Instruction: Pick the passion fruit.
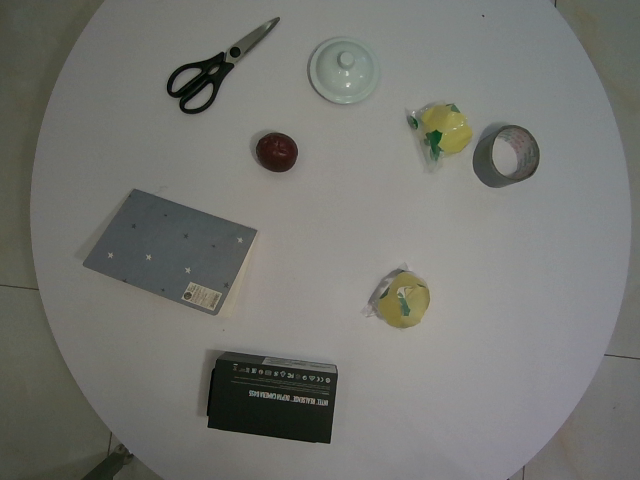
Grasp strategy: vertical